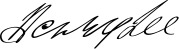
Signature of: henry lee iii